Question: What type of tax is indicated in the document, personal property or real estate?
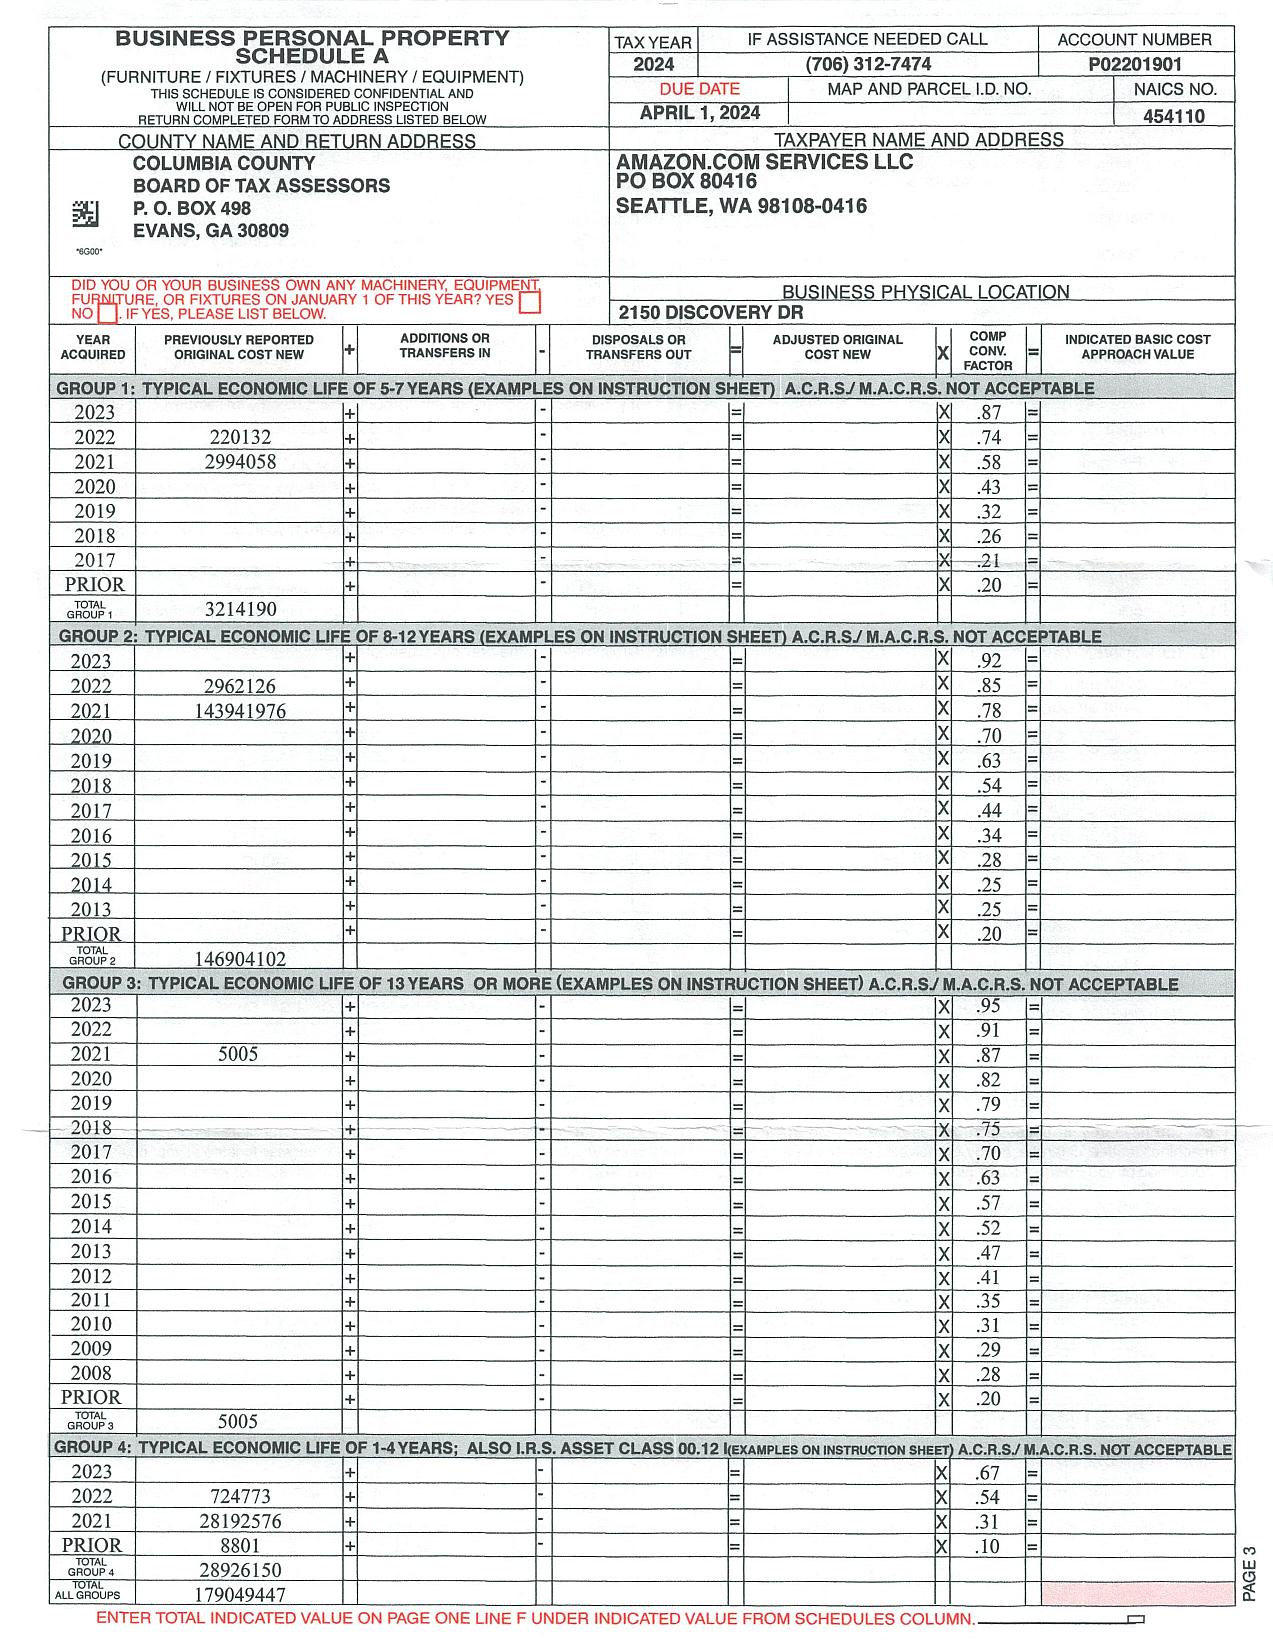
Answer: "Personal Property Tax"